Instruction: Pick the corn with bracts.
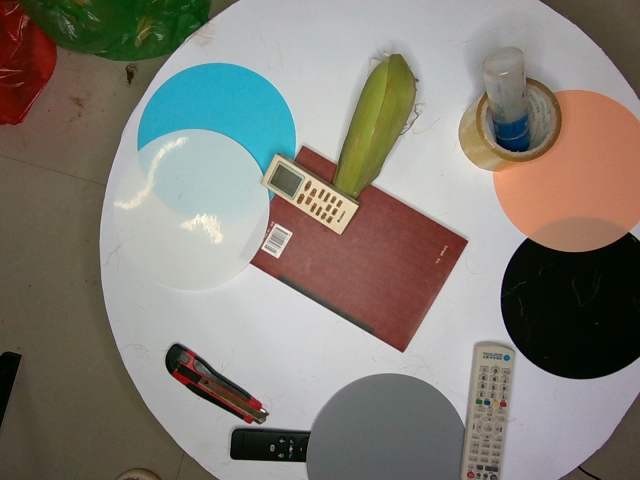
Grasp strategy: vertical